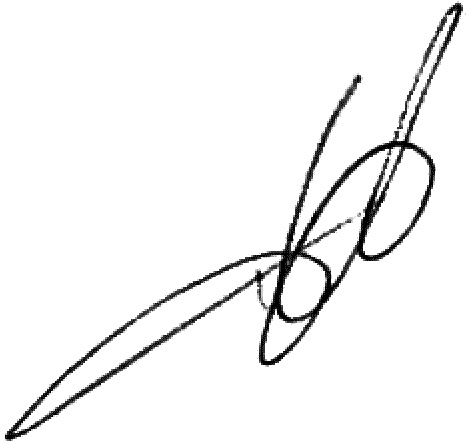
Signature of: leonid yemets